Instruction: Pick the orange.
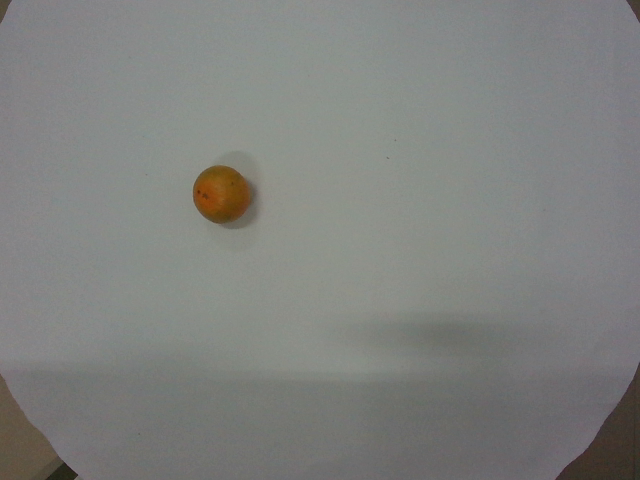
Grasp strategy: vertical